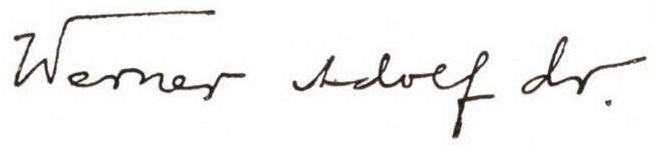
Signature of: adolf werner